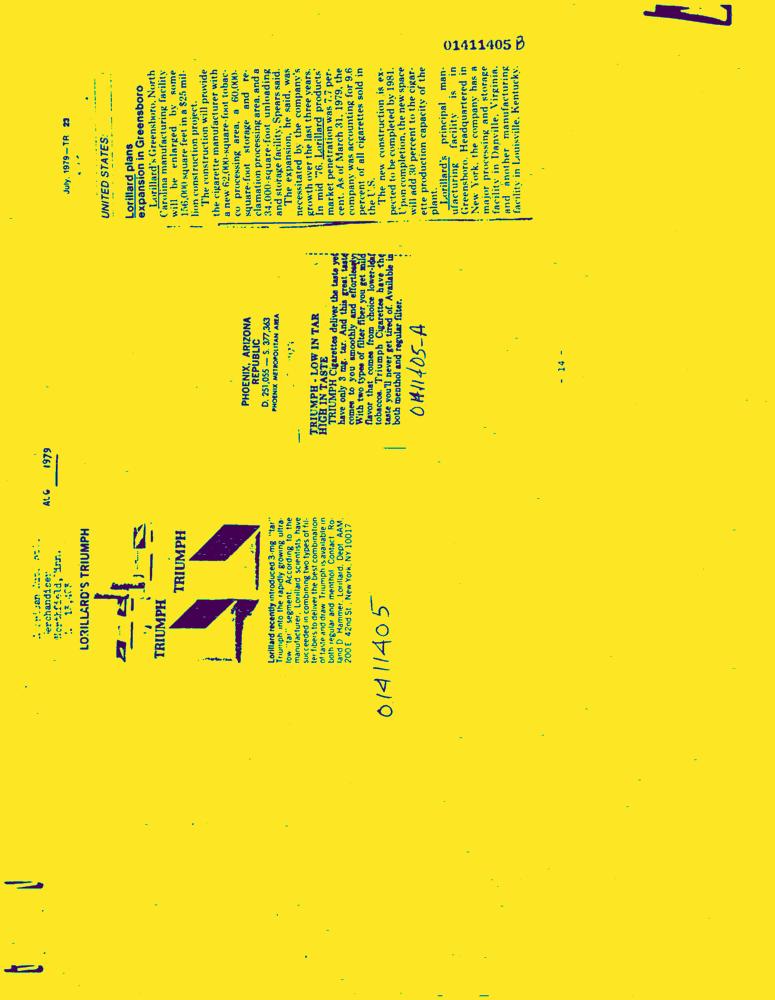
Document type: News-Article